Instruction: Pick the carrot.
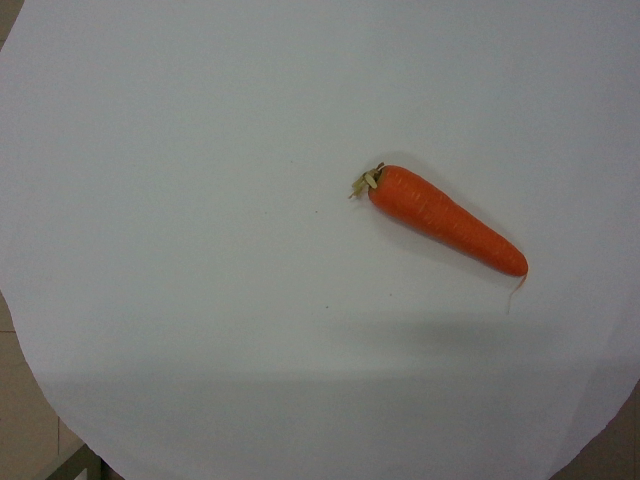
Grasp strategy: vertical